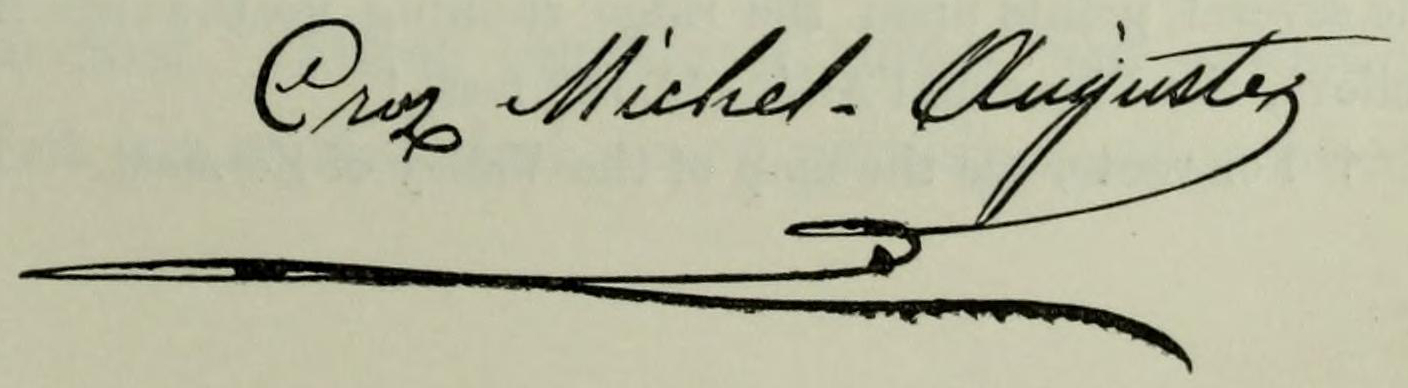
Signature of: michel croz